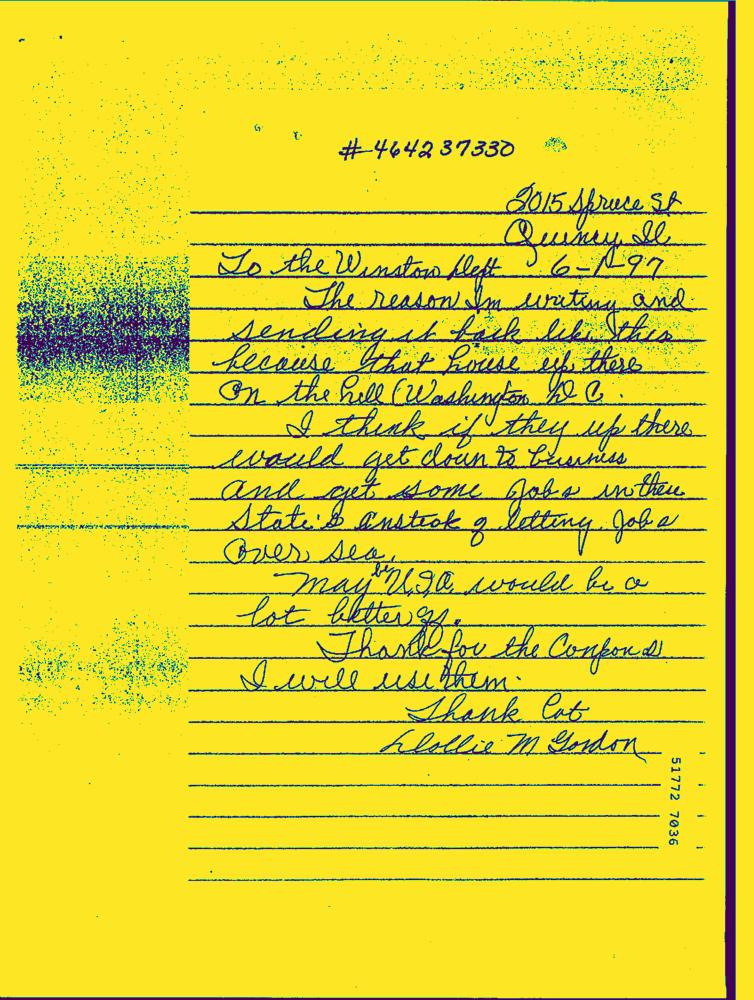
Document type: Hand-Written